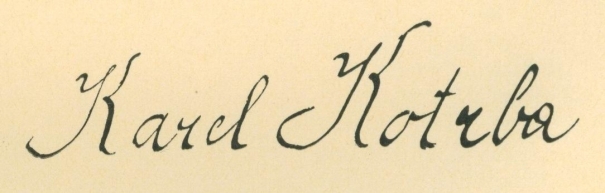
Signature of: karel kotrba